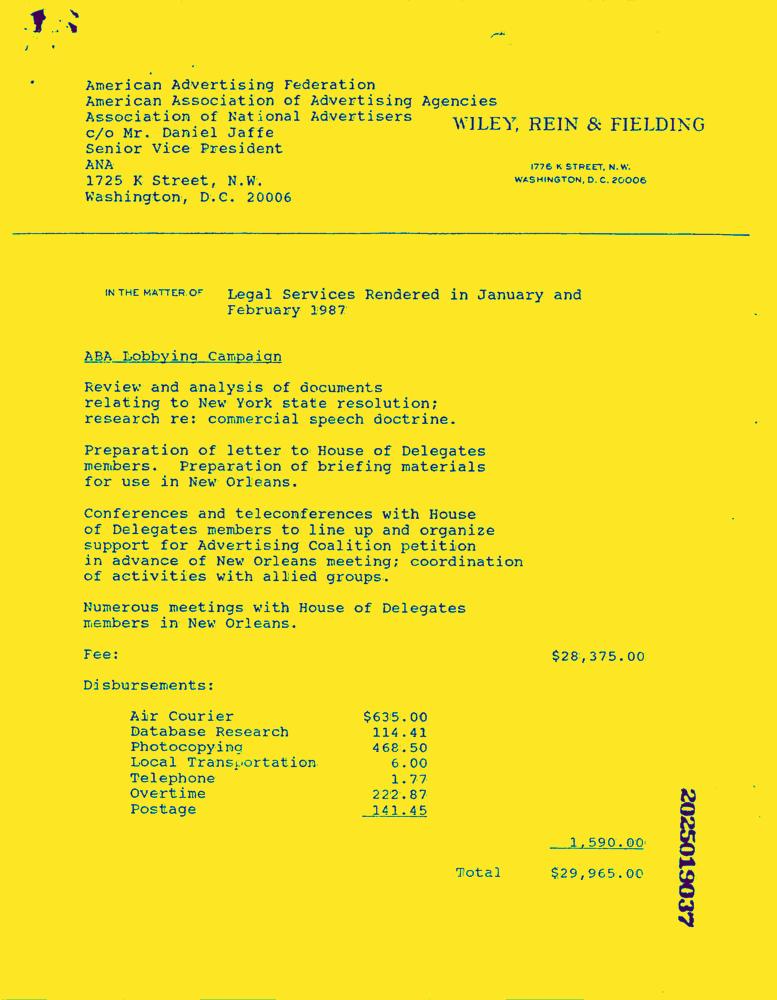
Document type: Invoice-Doc